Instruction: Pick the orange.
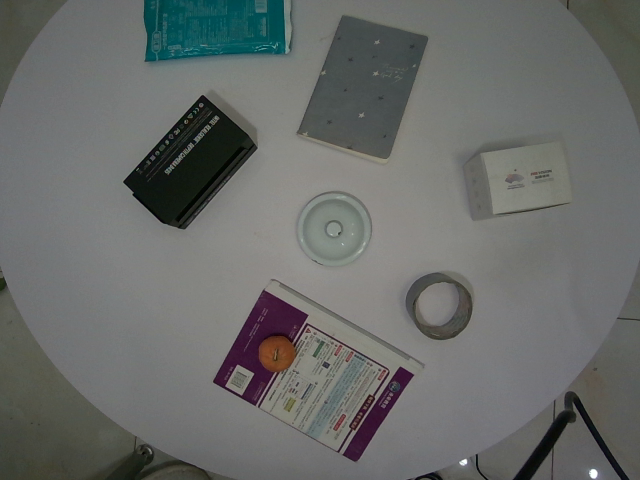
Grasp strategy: vertical